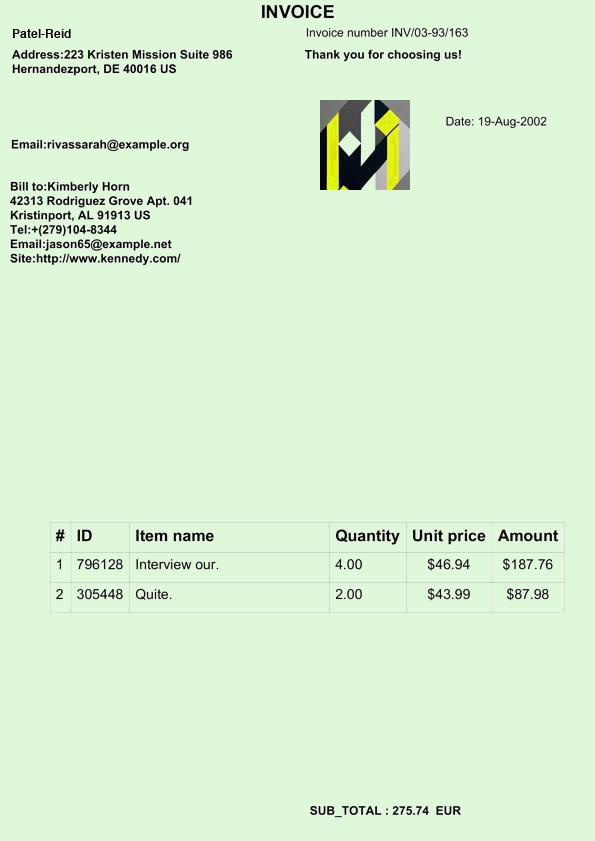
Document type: Invoice